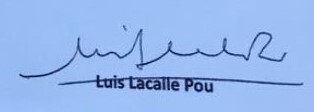
Signature of: luis lacalle pou